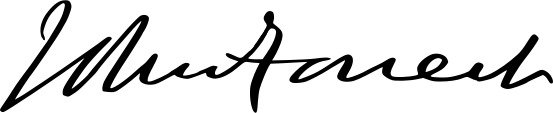
Signature of: john forrest